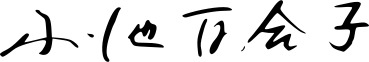
Signature of: yuriko koike